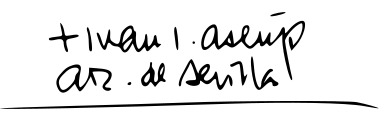
Signature of: juan asenjo pelegrina